Question: What is the suspected problem?
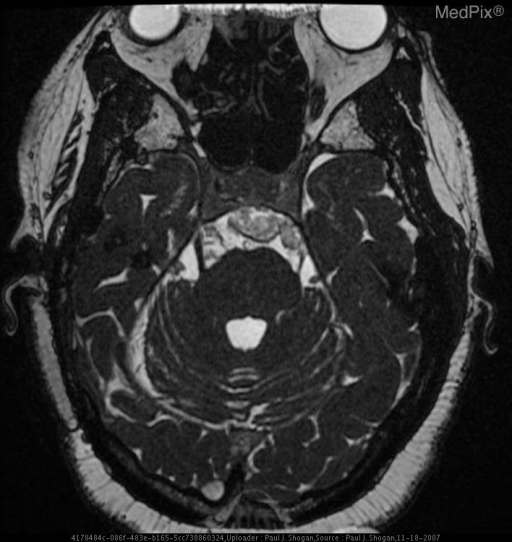
Answer: The findings suggest Noncontrast CT:  The patient is status post right suboccipital craniotomy.  There is a subtle area of hypoattenuation off-midline to the right, anterior and lateral to the pons.

Contrast enhanced CT demonstrates a subtle area of nonenhancing hypoattenuation off-midline to the right, anterior and lateral to the medulla.

MRI:

Sagittal T1-weighted FLAIR demonstrates expansion of the prepontine cistern, and enlargement of the CSF space anterior to the proximal cervical spinal cord and medulla, with displacement of the medulla posteriorly.  This space contains an extra-axial mass, demonstrating heterogeneous signal intensity.

Coronal T2-weighted FLAIR demonstrates heterogeneous signal intensity in the prepontine cistern.

Axial T1 weighted images demonstrates the prepontine cistern extra-axial mass that is near CSF signal intensity with enlargement of the pre-medullary cistern.

Axial T2 weighted images demonstrates the lamellated mass, which is heterogenous in signal intensity posterior to the hypophsial fossa and anterior to the basilar artery.

Axial T1-weighted image with gadolinium demonstrates no significant enhancement of the extra-axial mass.

Axial Diffusion Weighted image demonstrate restricted diffusion.

Sagittal 3D FIESTA demonstrates low signal in the prepontine cistern, and enlargement of the CSF space anterior to the proximal cervical spinal cord and medulla.

Axial 3D FIESTA image demonstrates low signal intensity in the prepontine cistern, medial to cranial nerve V, and adjacent to the right cranial nerve VII and VIII complex.. Axial 3D FIESTA image demonstrates low signal intensity in the prepontine cistern, medial to cranial nerve V.. The patient might have a history of 52 yo female with complaint of hearing loss..